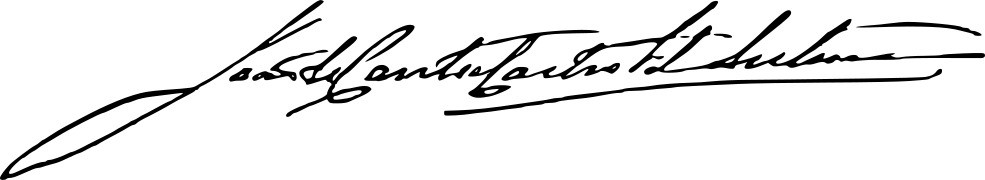
Signature of: joão do canto e castro